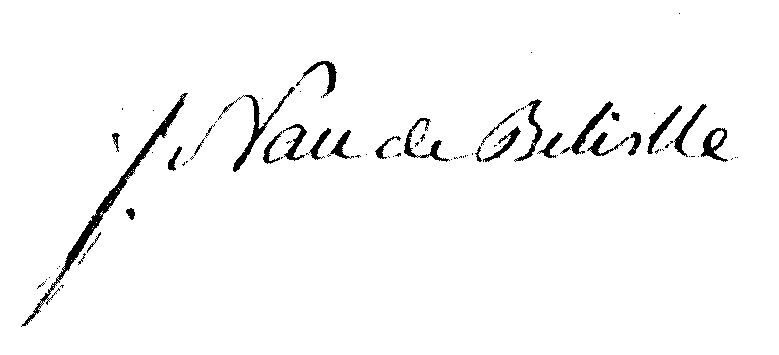
Signature of: pierre de belle isle